Question: What is the main concern?
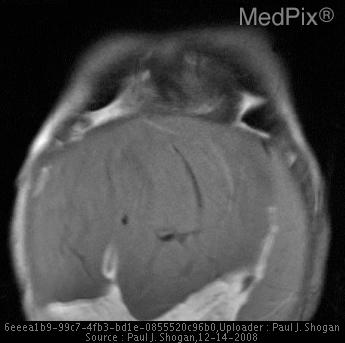
Answer: The findings suggest AP radiograph of the chest and abdomen demonstrates hypoinflated lungs, with a markedly distended abdomen.
AP radiograph of the chest and abdomen demonstrates centrally placed loops of bowel, with prominent hepatic and renal shadows.
Cross table lateral radiograph demonstrates anteriorly displaced loops of bowel with a posterior abdominal mass.  Hypoinflated lung volumes are also seen.
Longitudal sonographic image through the right lobe of the liver reveals periportal heterogeneity, consistent with early hepatic fibrosis. No hepatic masses are seen.  An enlarged hyperechoic right kidney is partially shown with loss of the corticomedullary differentiation.
Sonographic images through the kidneys reveals enlarged hyperechoic kidneys with loss of the corticomedullary differentiation.  The right kidney measuring 16.6 cm and the left kidney measures 18.5 cm in greatest dimension.
MR images through the kidneys demonstrates a morphologically abnormal and markedly enlarged right kidney.  The patient is status-post left nephrectomy.  Mild hepatosplenomegaly is also seen.. Coronal T1 weighted MR image through the liver demonstrates mild hepatosplenomegaly.. The patient might have a history of 2 day old male with abdominal distention..